Question: What jurisdiction, city, or county is the document associated with?
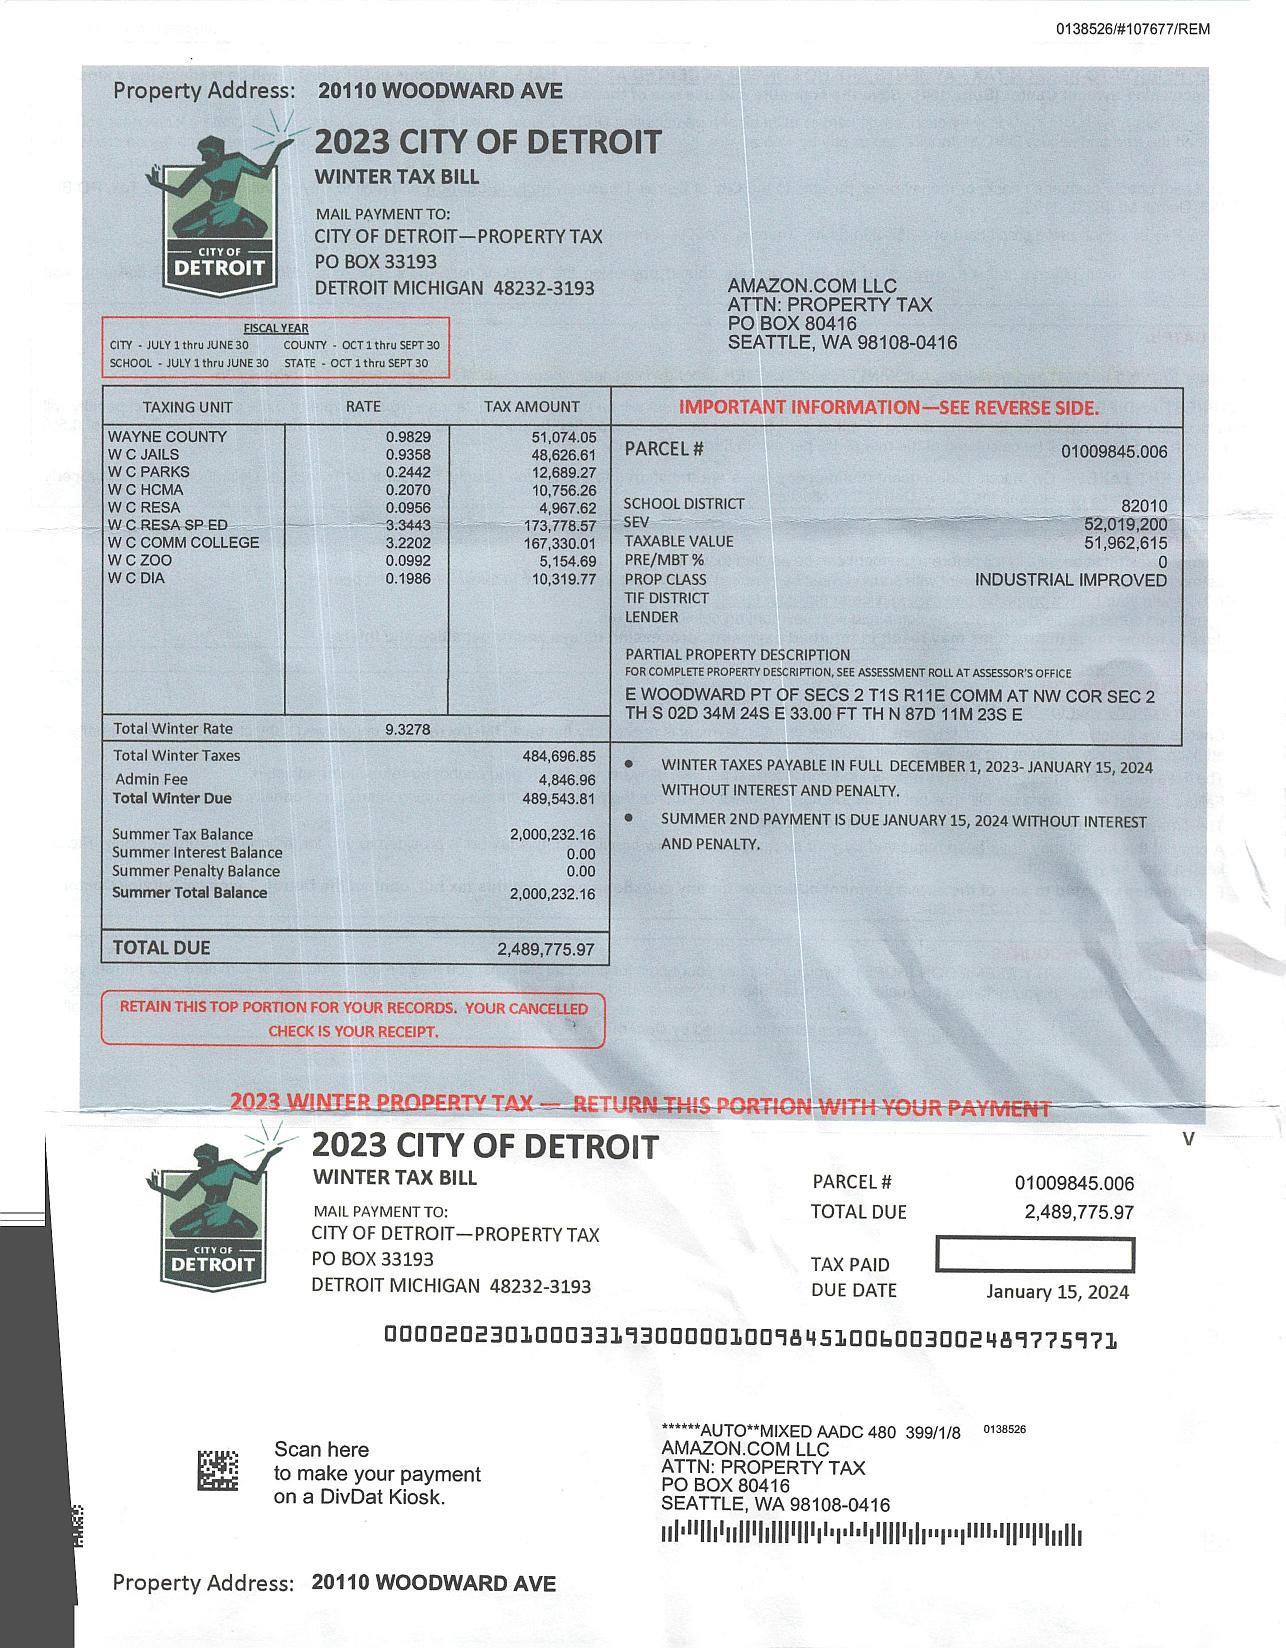
Answer: "CITY OF DETROIT"